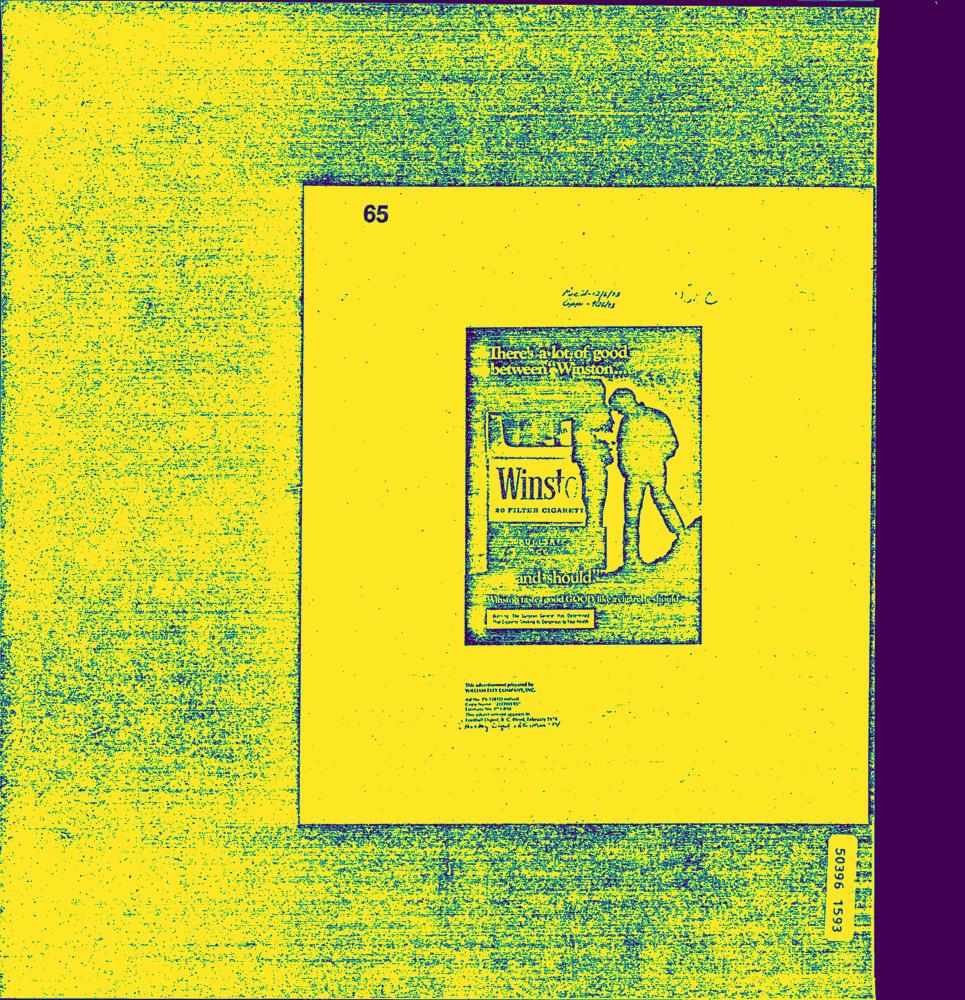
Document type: AD